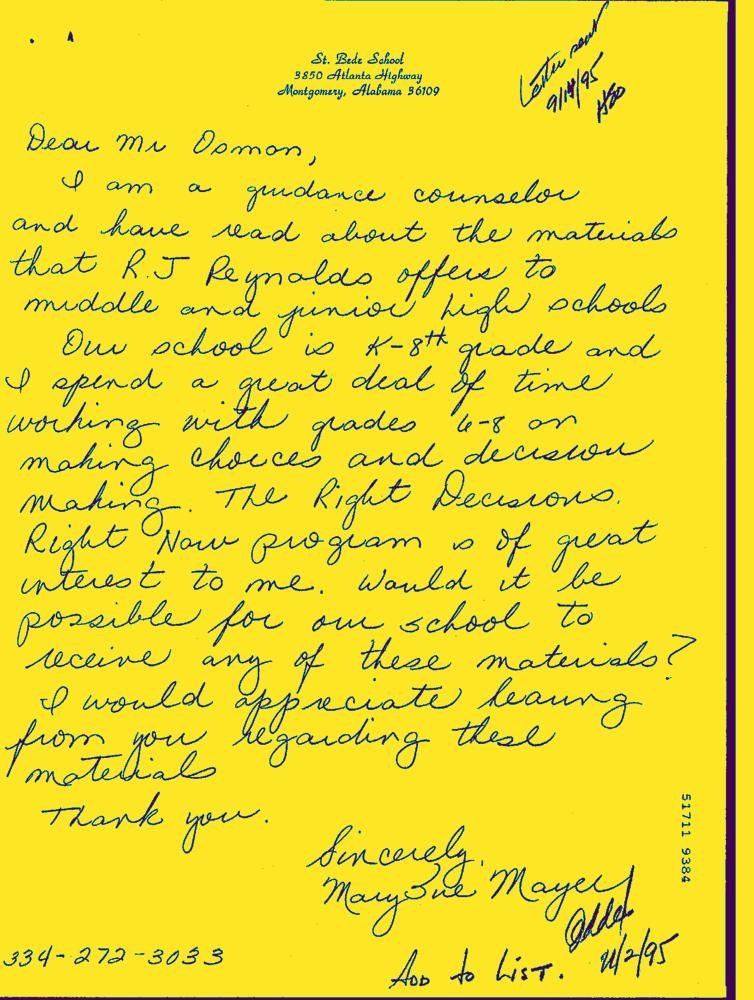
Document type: Hand-Written